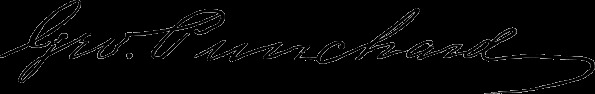
Signature of: george punchard